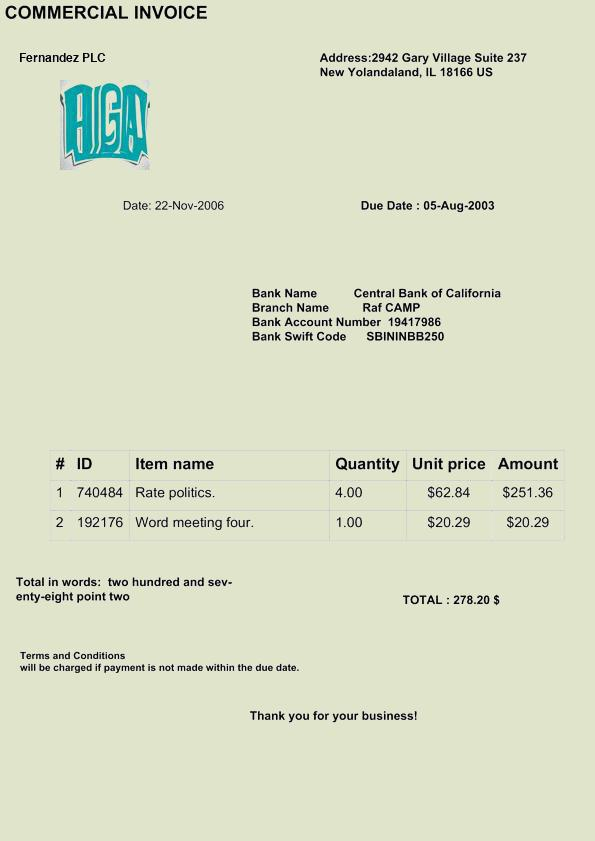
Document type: Invoice